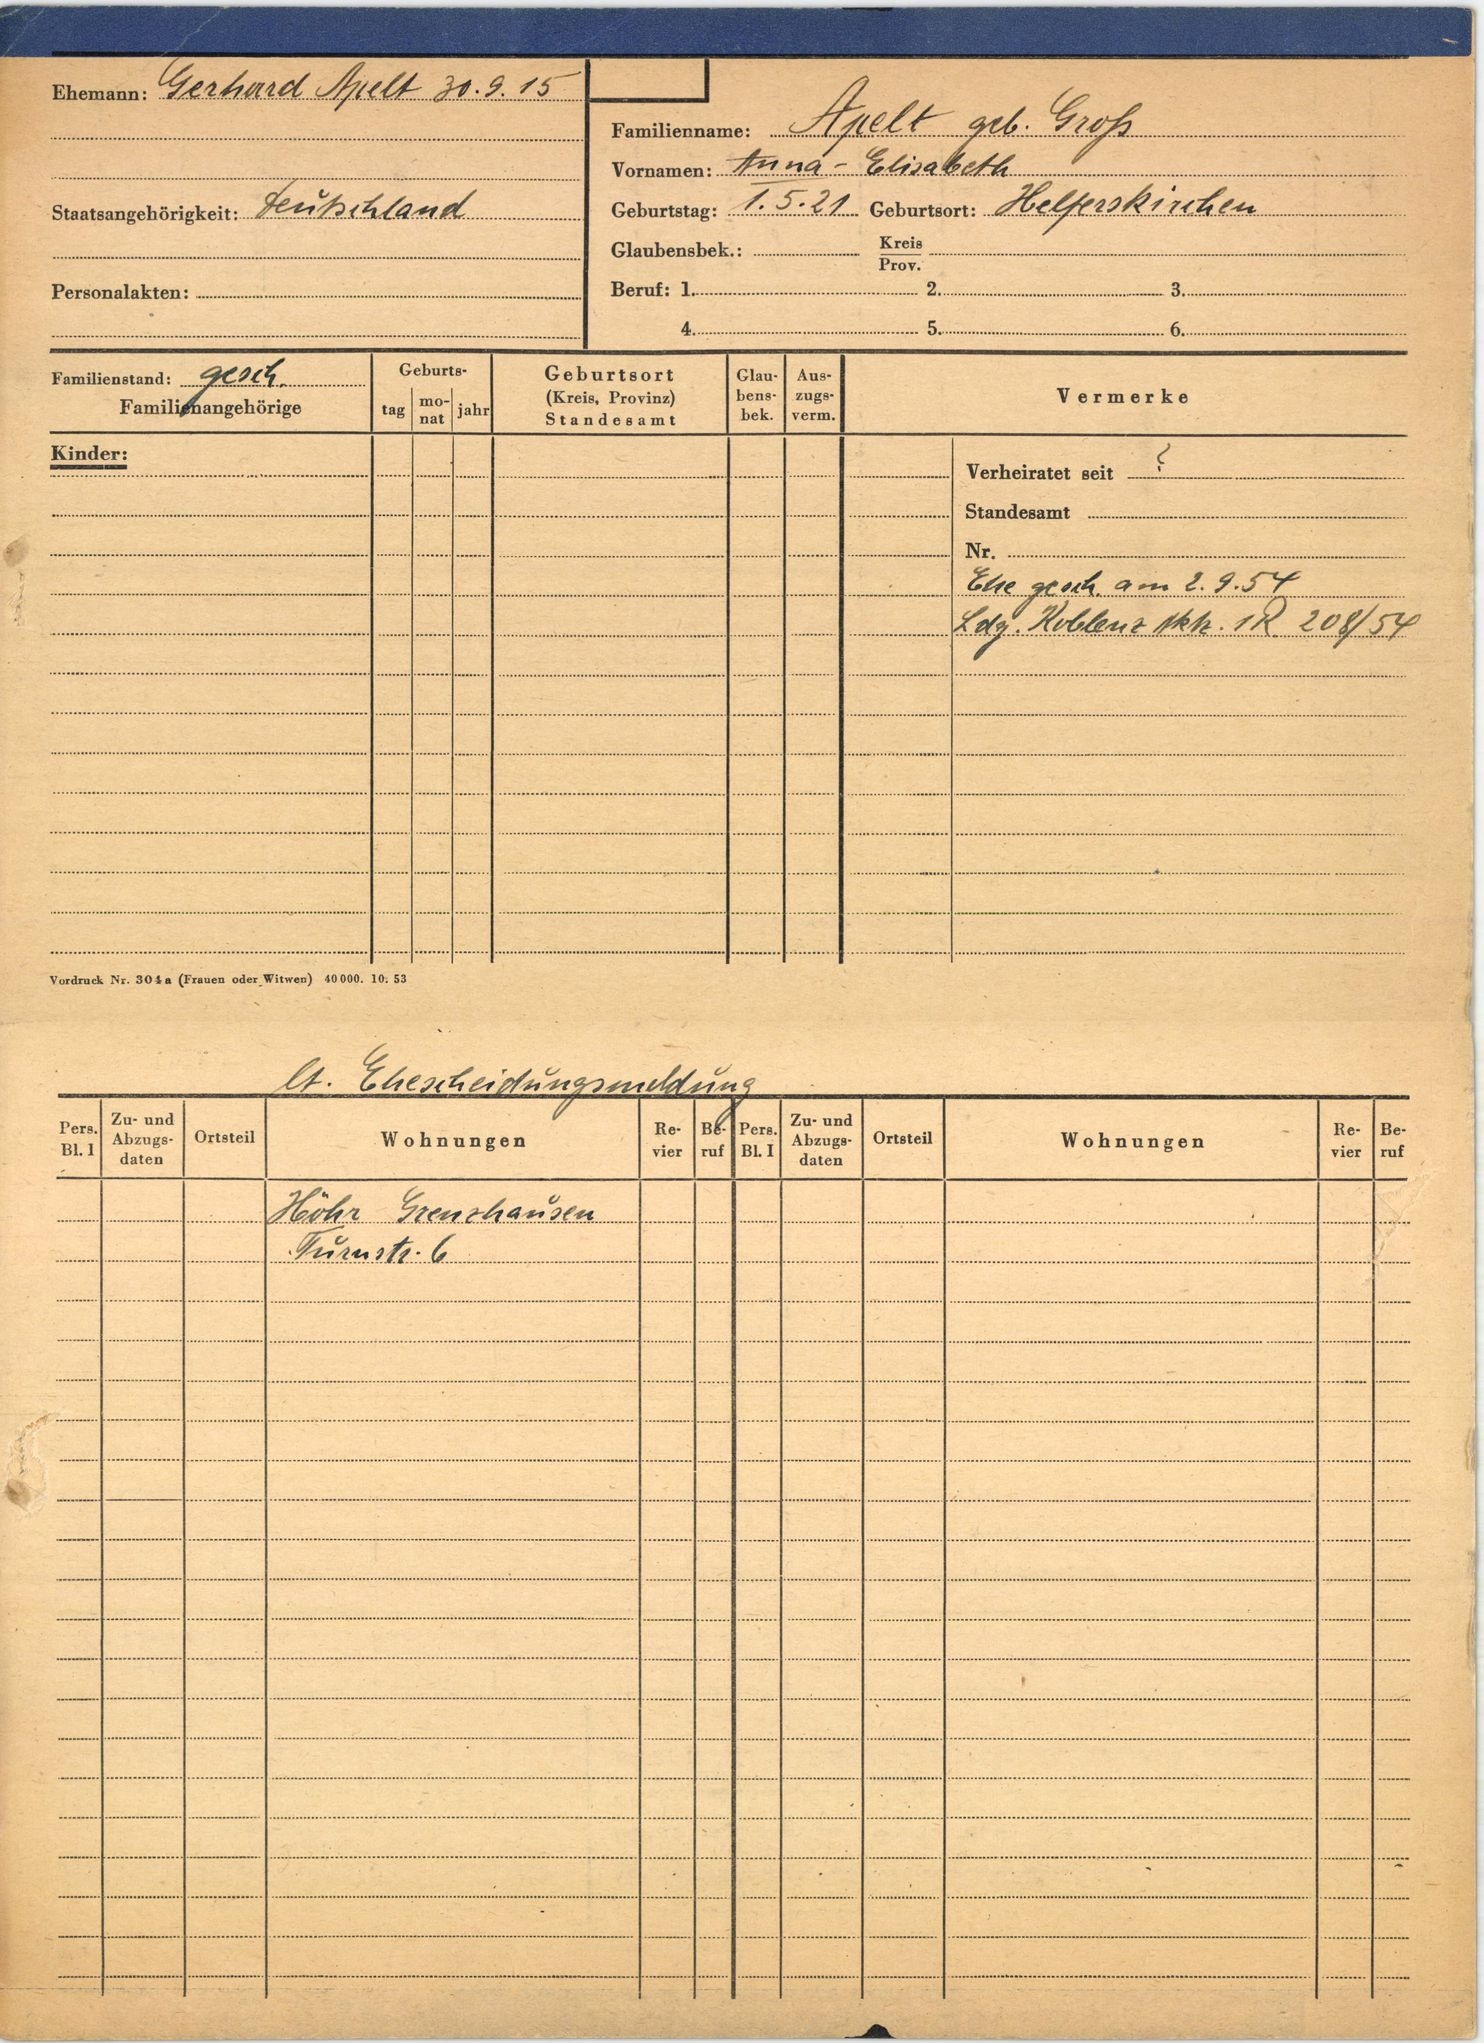
Apelt geb. Gross